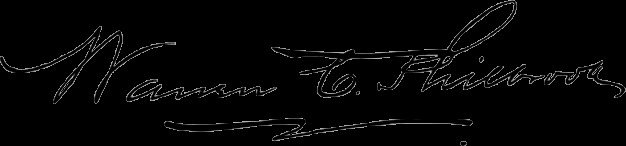
Signature of: warren c philbrook